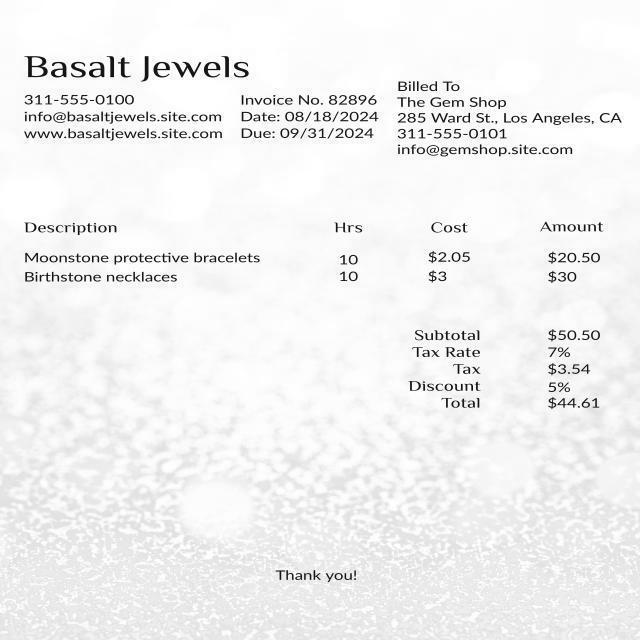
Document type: Invoice